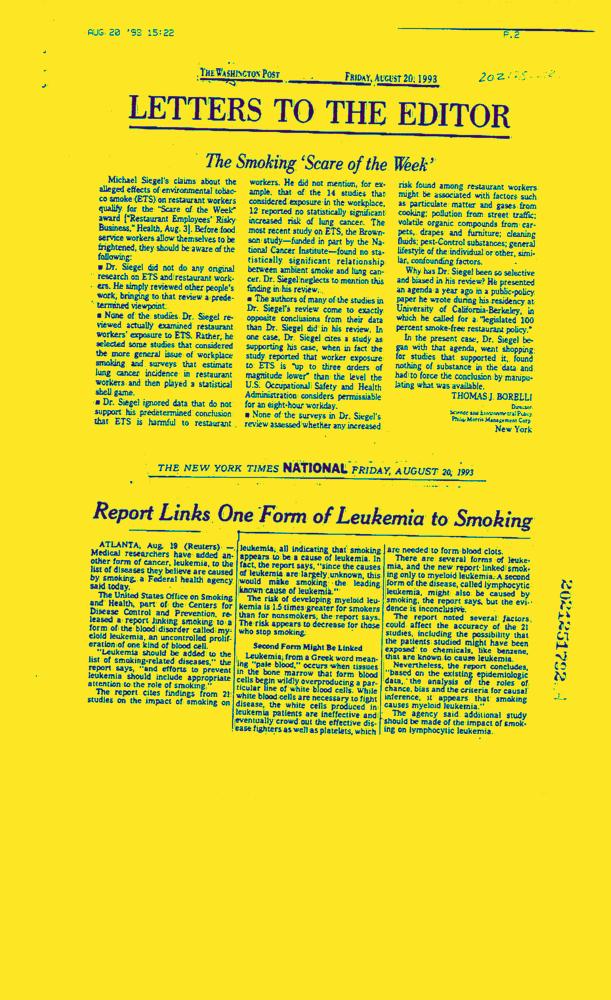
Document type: News-Article